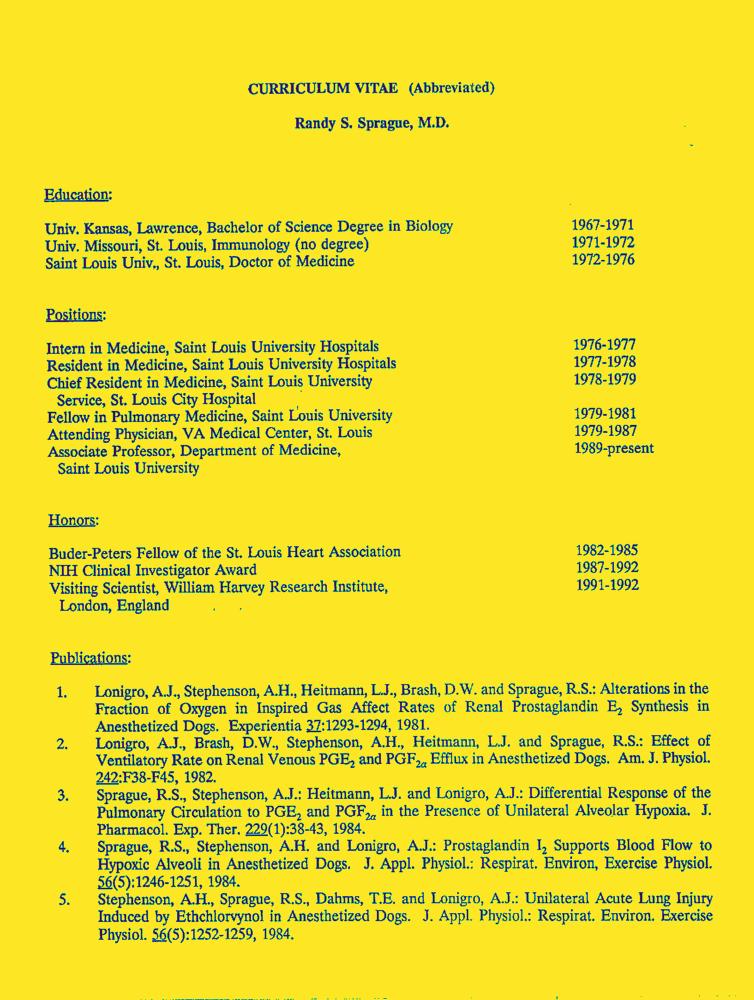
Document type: Resume-Doc